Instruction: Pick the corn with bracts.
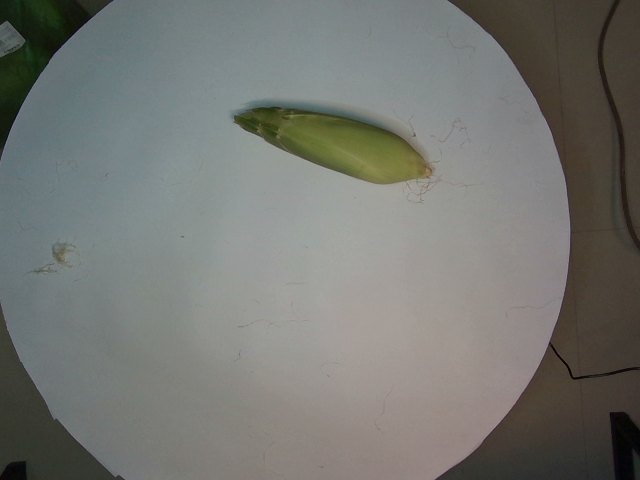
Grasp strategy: vertical